Question: What are the imaging findings?
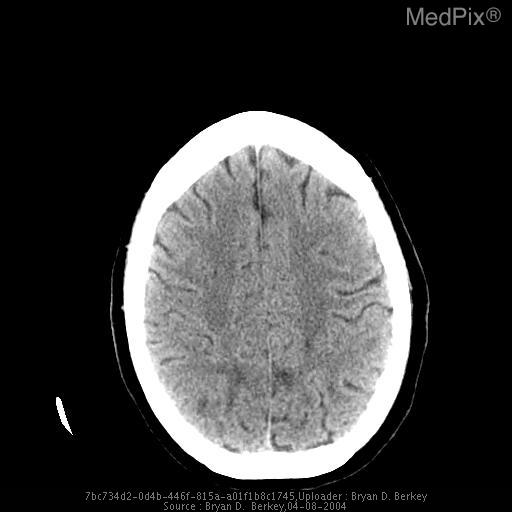
Answer: The imaging shows Within the bilateral posterior, temporal, occipital and parietal lobes, there are several small foci of
low density, with cytoxic and vasogenic edema patterns. Low density intraparenchymal foci with characteristic cytoxic and vasogenic edema patterns..